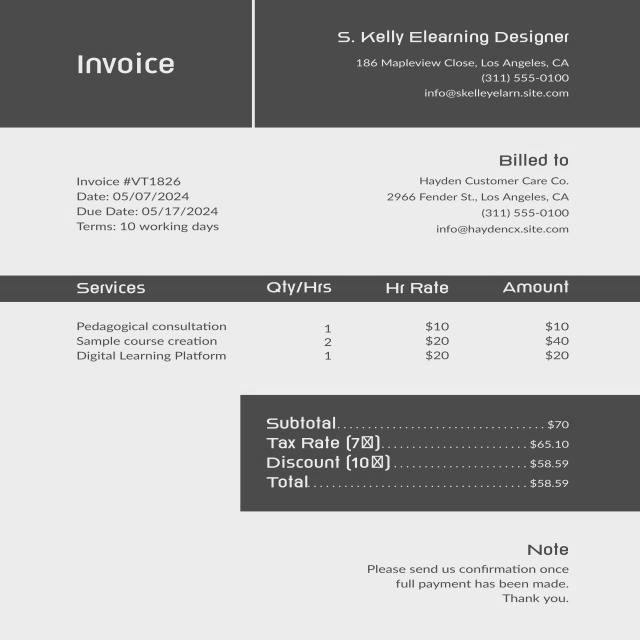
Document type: Invoice